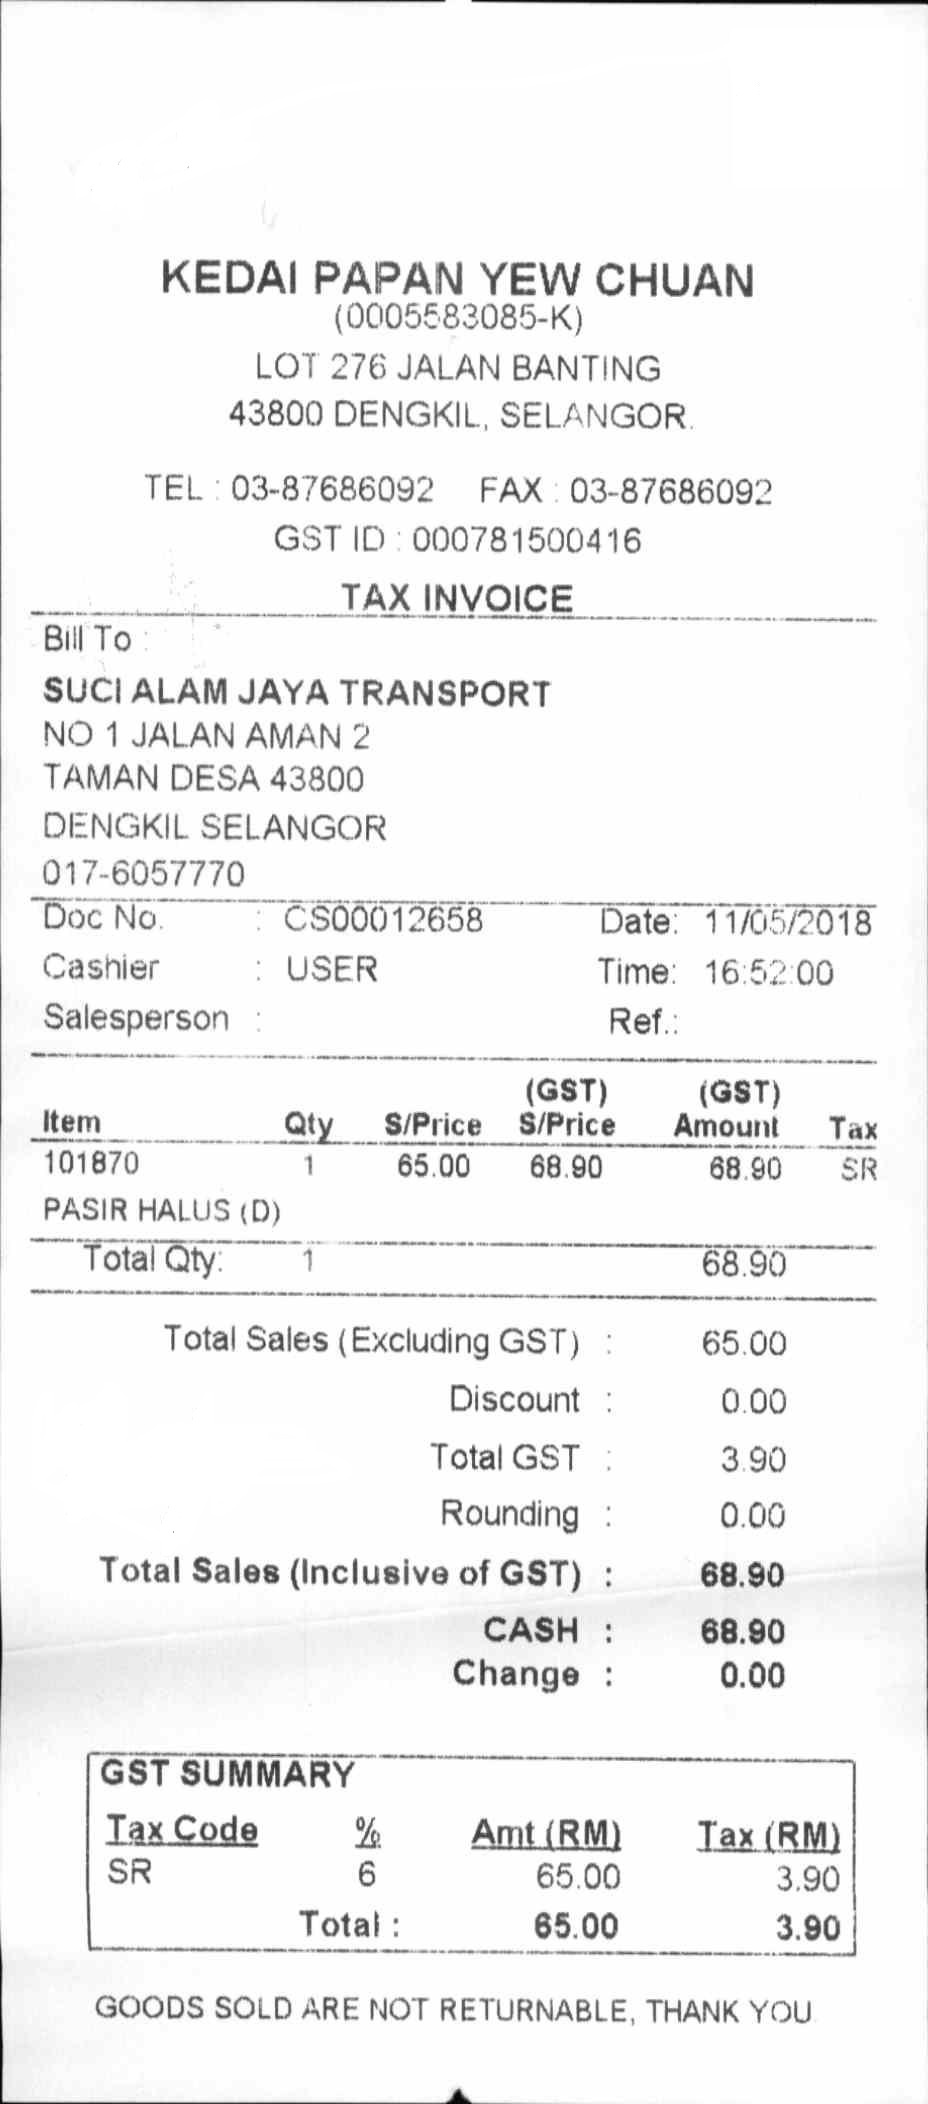
KEDAI PAPAN YEW CHUAN
(0005583085-K)
LOT 276 JALAN BANTING
43800 DENGKIL, SELANGOR.
TEL : 03-87686092
FAX : 03-87686092
GST ID : 000781500416
TAX INVOICE
BILL TO :
SUCI ALAM JAYA TRANSPORT
NO 1 JALAN AMAN 2
TAMAN DESA 43800
DENGKIL SELANGOR
017-6057770
DOC NO.
:
CS00012658
DATE: 11/05/2018
CASHIER
:
USER
TIME: 16:52:00
SALESPERSON
:
REF.:
ITEM
QTY
S/PRICE
(GST)
(GST)
S/PRICE
AMOUNT
TAX
101870
PASIR HALUS (D)
1
65.00
68.90
68.90
SR
TOTAL QTY:
1
68.90
TOTAL SALES (EXCLUDING GST)
l
65.00
DISCOUNT
:
0.00
TOTAL GST
:
3.90
ROUNDING
:
0.00
TOTAL SALES (INCLUSIVE OF GST)
:
68.90
CASH
:
68.90
CHANGE
:
0.00
GST SUMMARY
TAX CODE
%
AMT (RM)
TAX (RM)
SR
6
65.00
3.90
TOTAL :
65.00
3.90
GOODS SOLD ARE NOT RETURNABLE, THANK YOU.